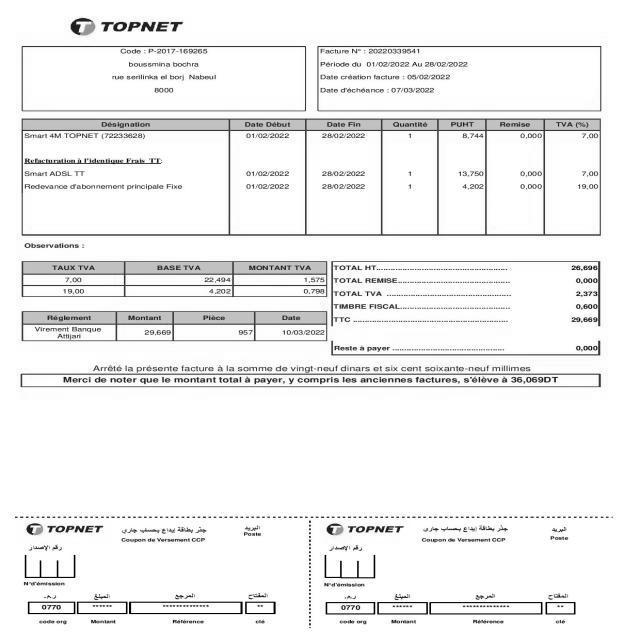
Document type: Invoice